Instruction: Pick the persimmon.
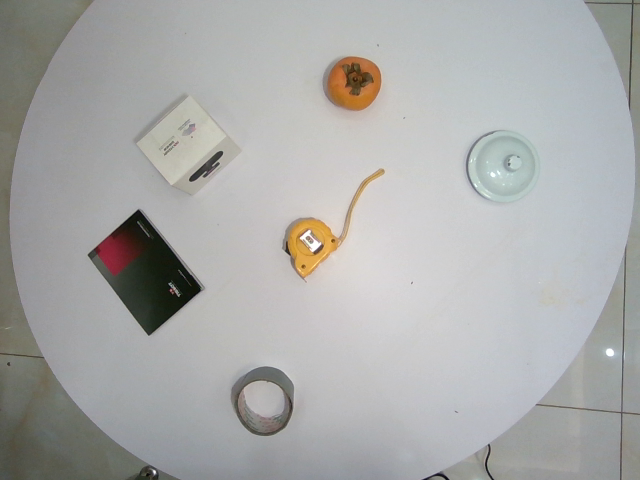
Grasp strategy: vertical